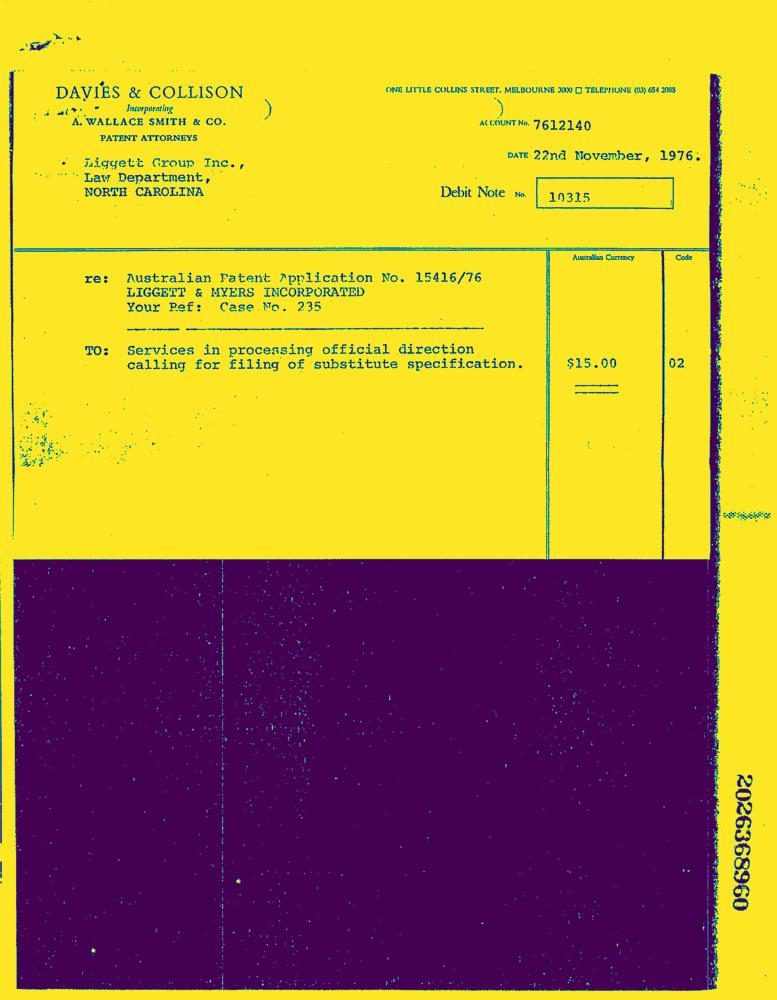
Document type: Invoice-Doc